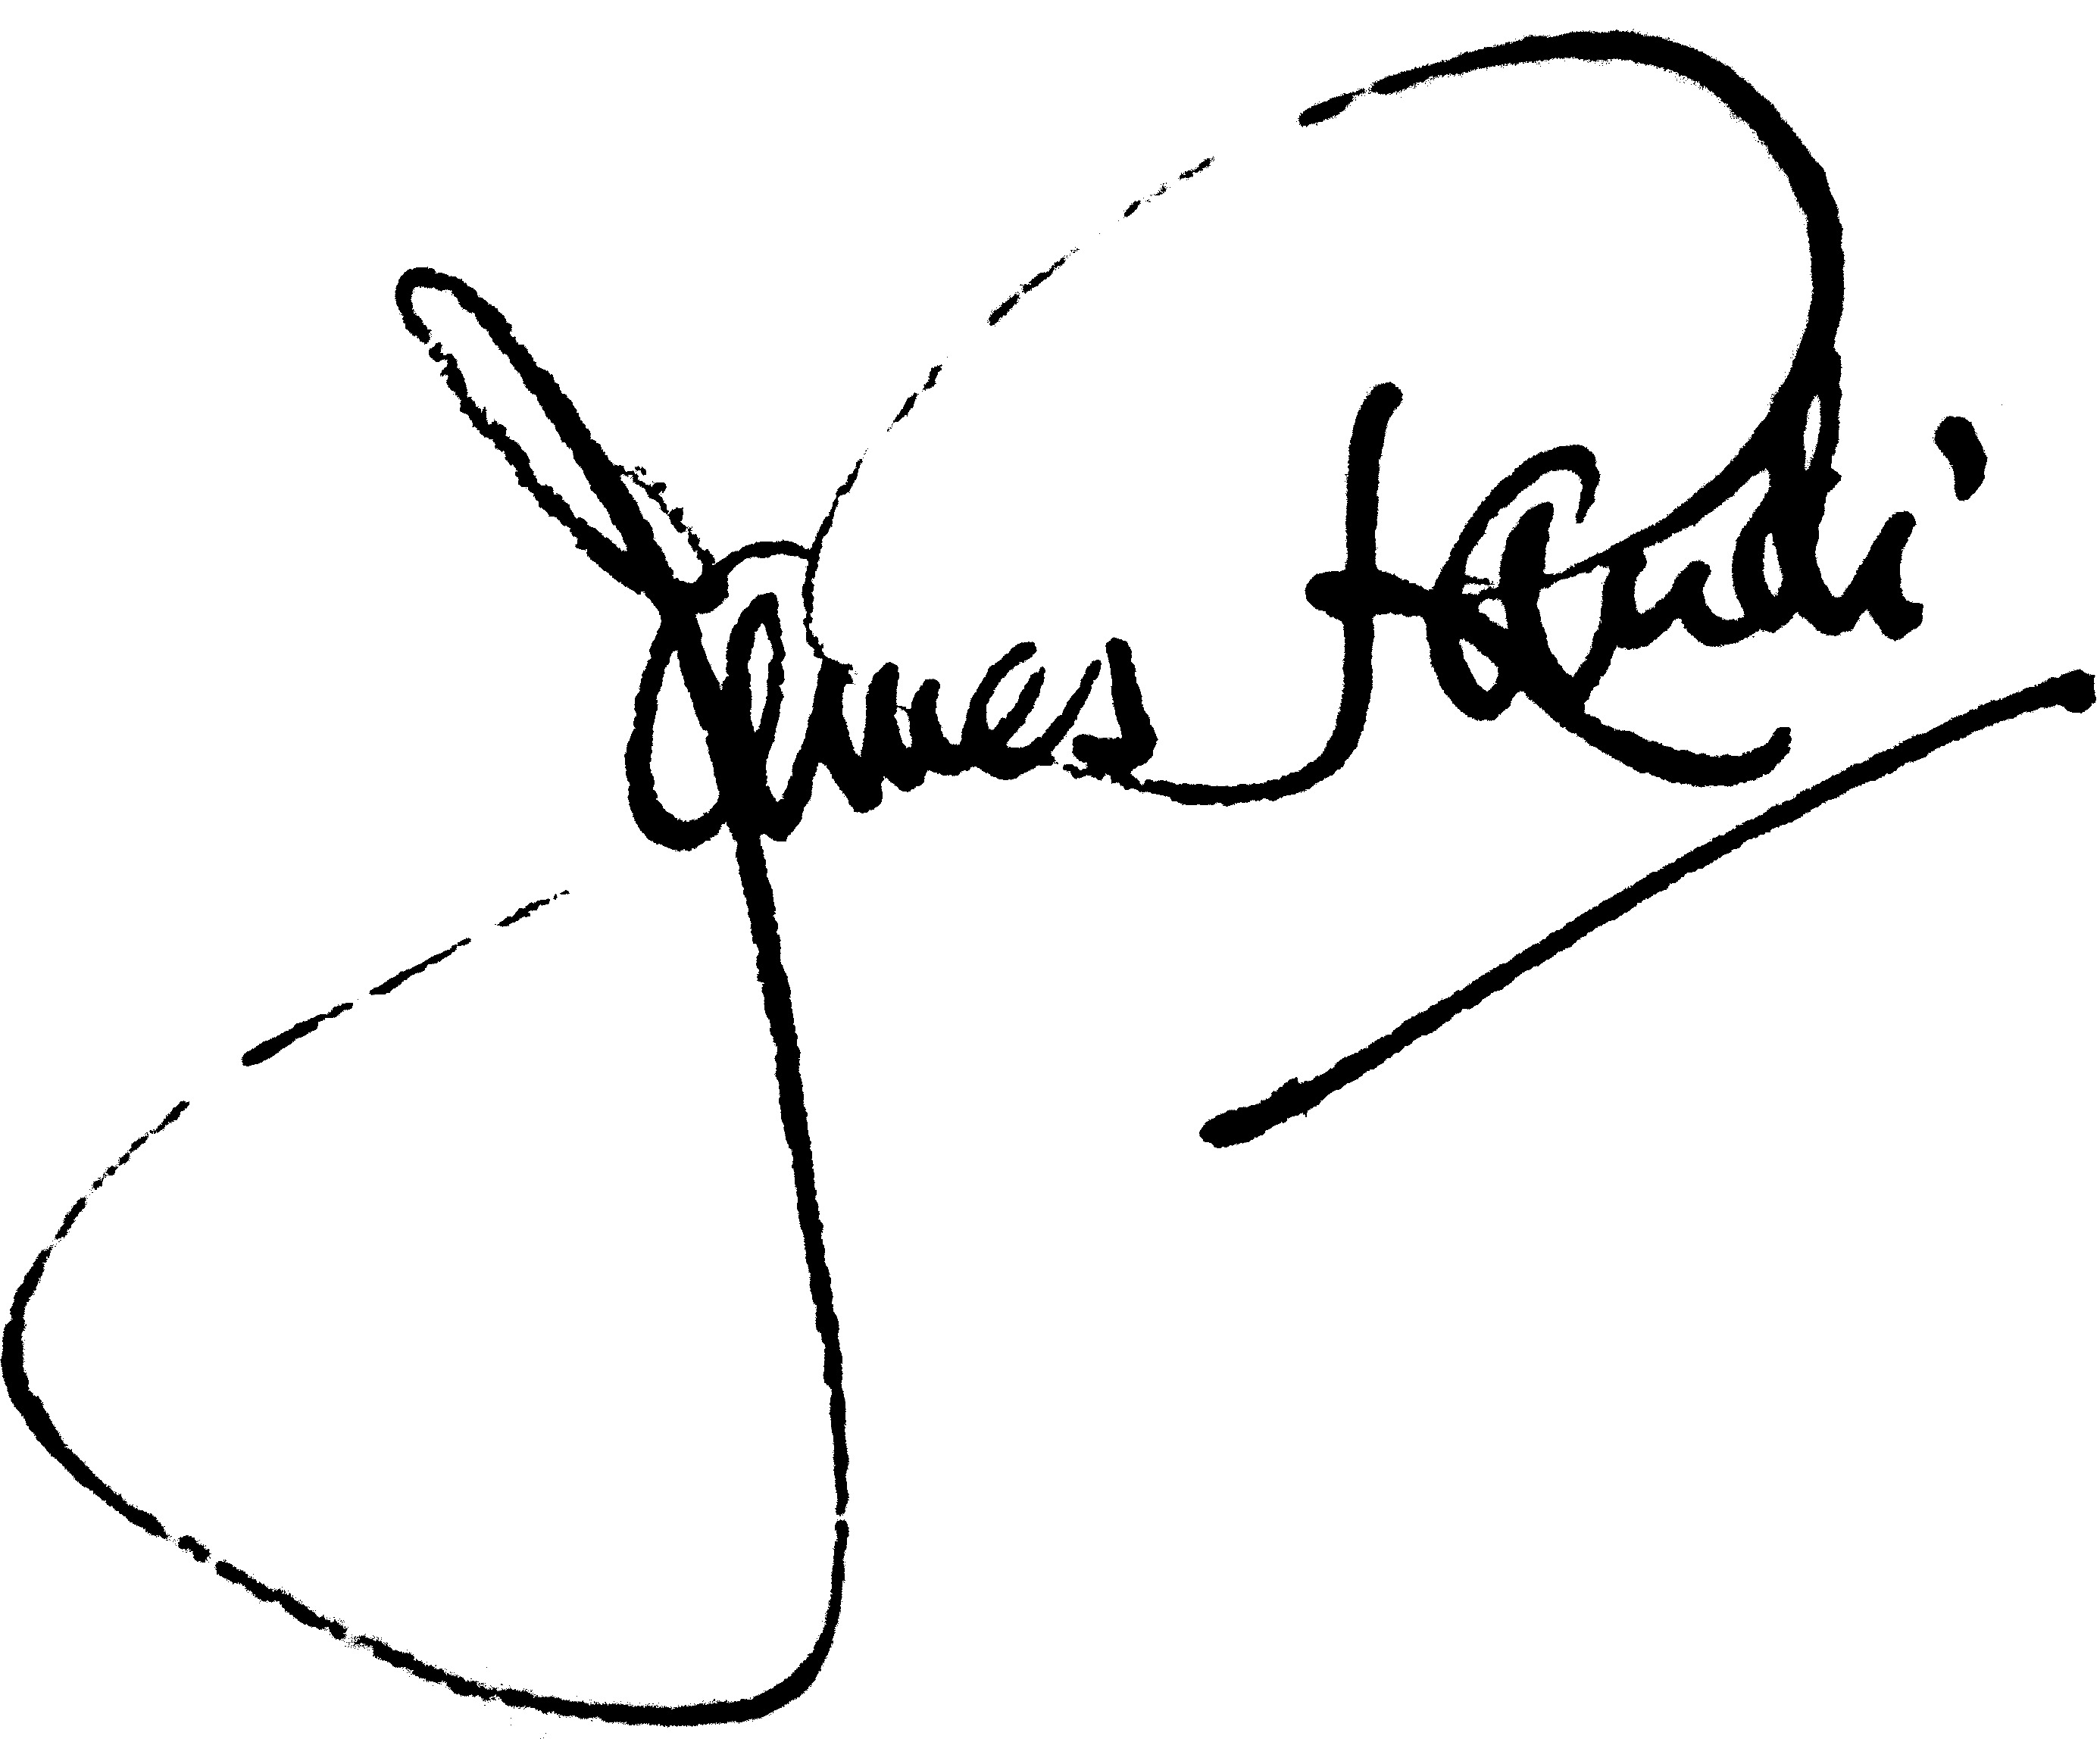
Signature of: james randi